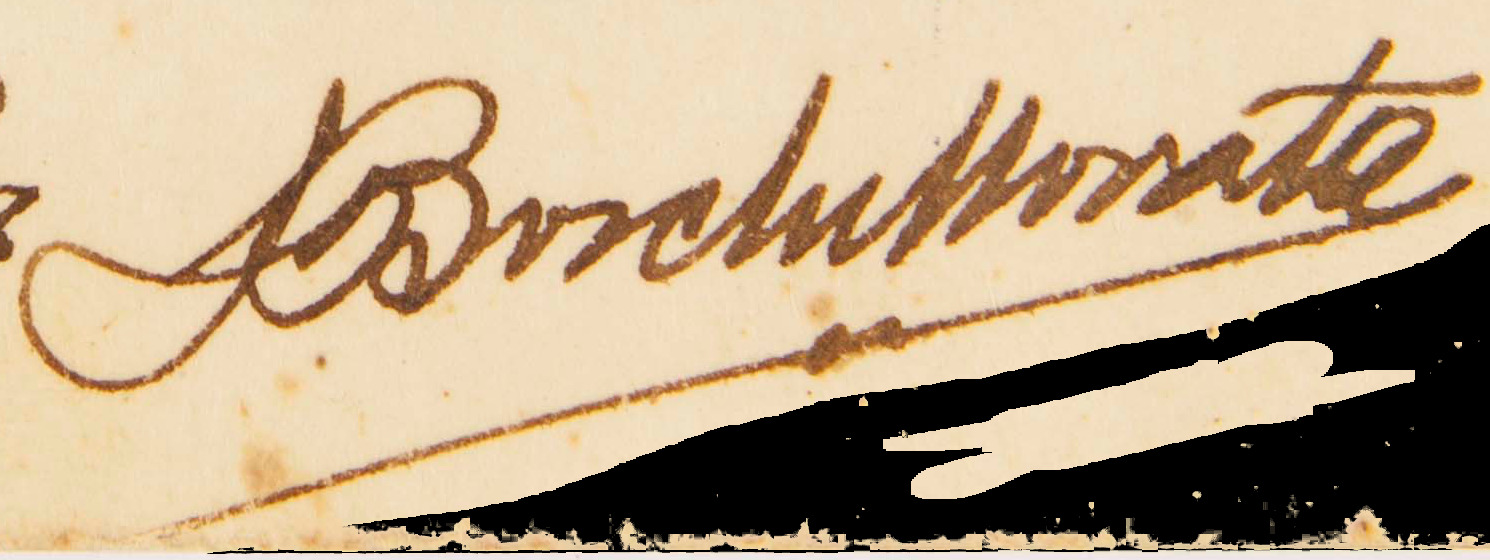
Signature of: francesc bosch i morata